Question: Explain the disease:
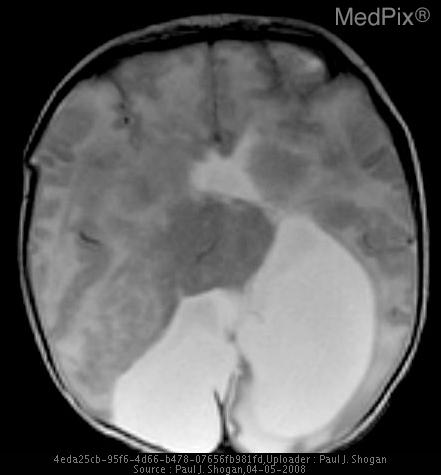
Answer: The disease is discussed as: Holoprosencephaly is a congenital abnormality categorized as a disorder of diverticulation and cleavage.  The cerebrum (prosencephalon) does not form separate hemispheres and lobes.  One possible explanation is the interruption of lateral ventricular growth during the gestational 5th or 6th week.  This results in a continuum of findings that range from minor to severe.

The hallmark of the disorder is absence of the septum pellucidum.  With lobar holoprosencephaly, the mildest form, the interhemispheric fissure is formed except anteriorly where the grey and white matter are fused across the midline at the frontal lobe bases, the frontal horns are present but unseparated.  Also, the splenium, 3rd ventricle, occipital horns, and cerebral vasculature are normal.

 The most severe form is alobar holoprosencephaly where there is a large mono-ventricle emptying into the aqueduct of Sylvius, thalami are fused, and there is absence of the interhemispheric fissure, frontal horns, splenium, 3rd ventricle, and occipital horns.  The alobar type is associated with facial deformities.

Between the two extremes of holoprosencephaly lies semi-lobar holoprosencephaly.

Holoprosencephaly is the only syndrome where the splenium and posterior corpus callosum may form with absence of the anterior corpus callosum (except for the rostrum).

Disorders associated with holoprosencephaly are caudal agenesis, DiGeorge syndrome, fetal alcohol syndrome, Kallmann syndrome, maternal diabetes, and trisomies (13, 15, 18).

Septooptic dysplasia is considered in the spectrum of holoprosencephaly , albeit a milder form, and must be differentiated from lobar holoprosencephaly.  Septooptic dysplasia presents with the septum pellucidum absent or partially absent in association with small hypoplastic optic nerves and a small optic chiasm.  This results in dysplastic visual pathways.